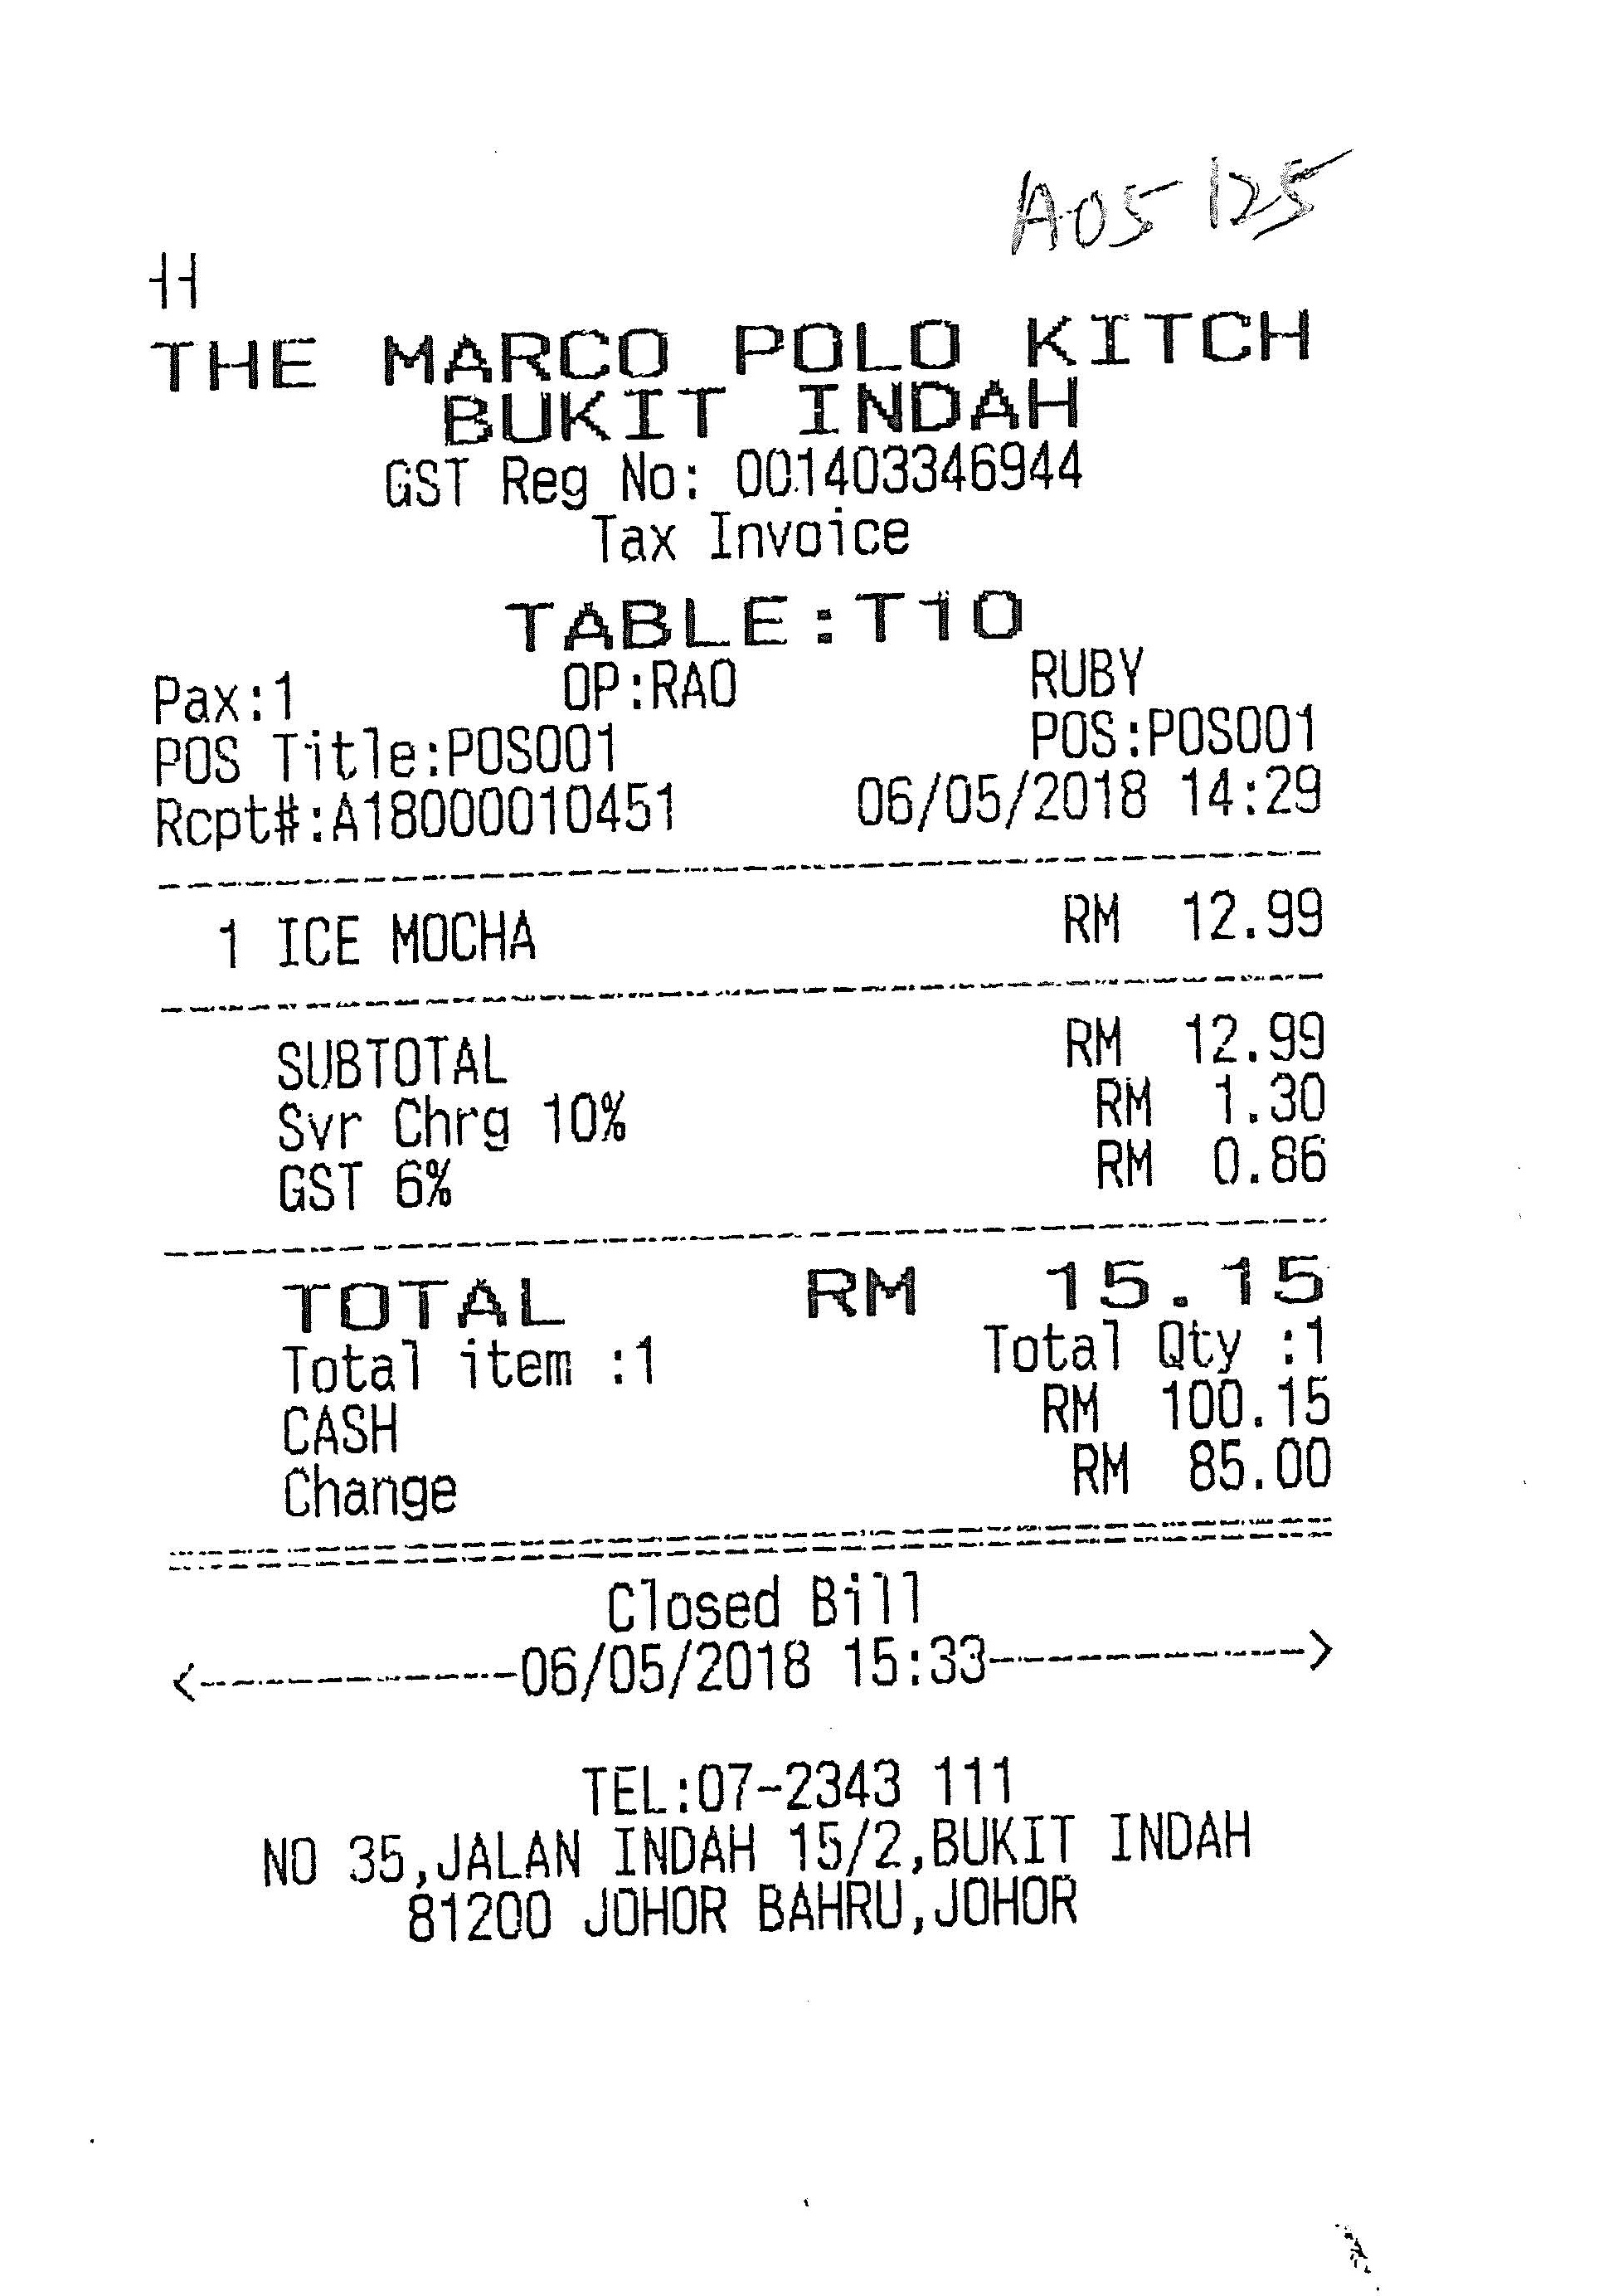
gt_parse: date: 06/05/2018
criticals: name: TOTAL
price: 15.15
store: THE MARCO POLO KITCH BUKIT INDAH
tell: 07-2343 111